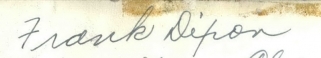
Signature of: frank m dixon